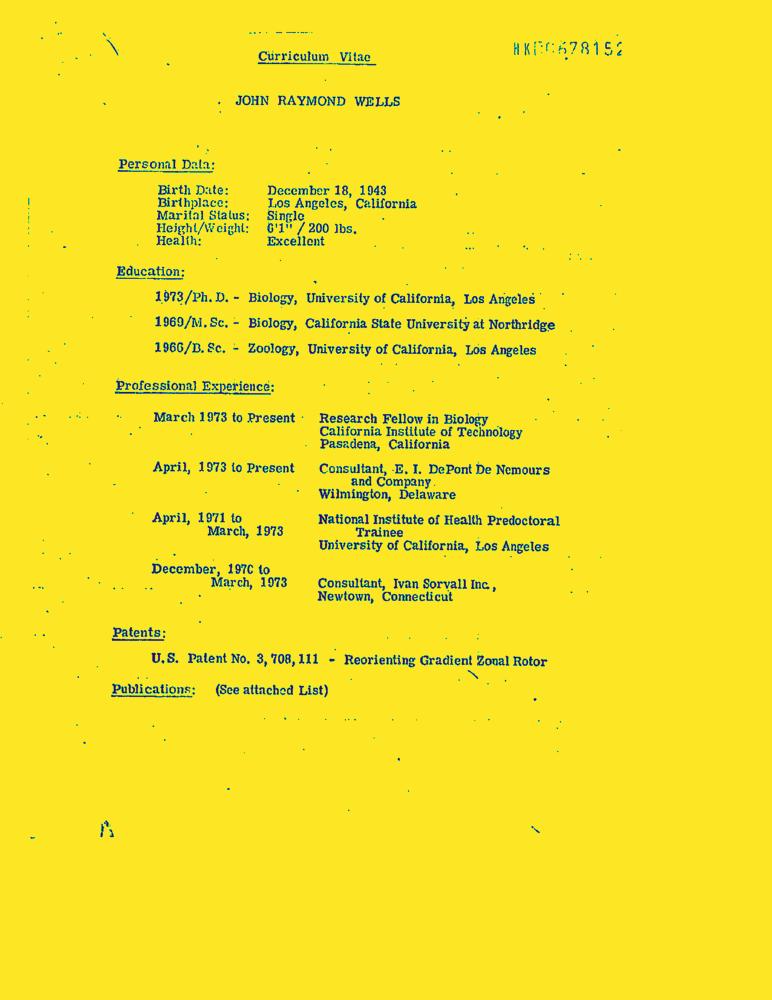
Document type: Resume-Doc